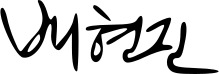
Signature of: bae hyun jin